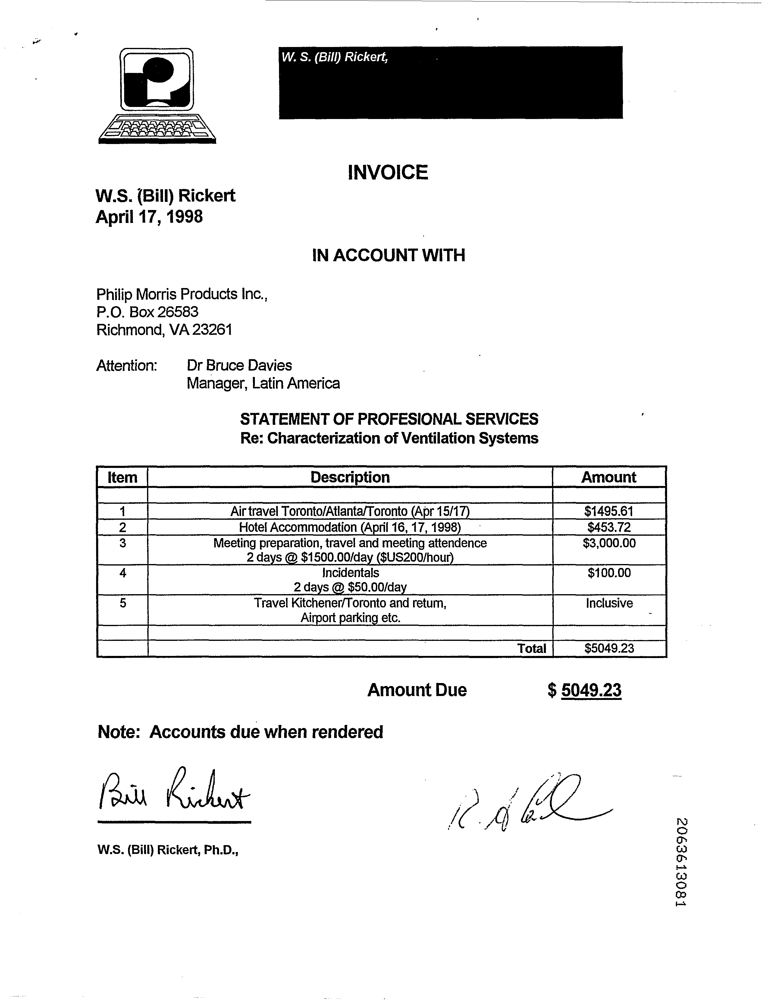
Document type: Invoice